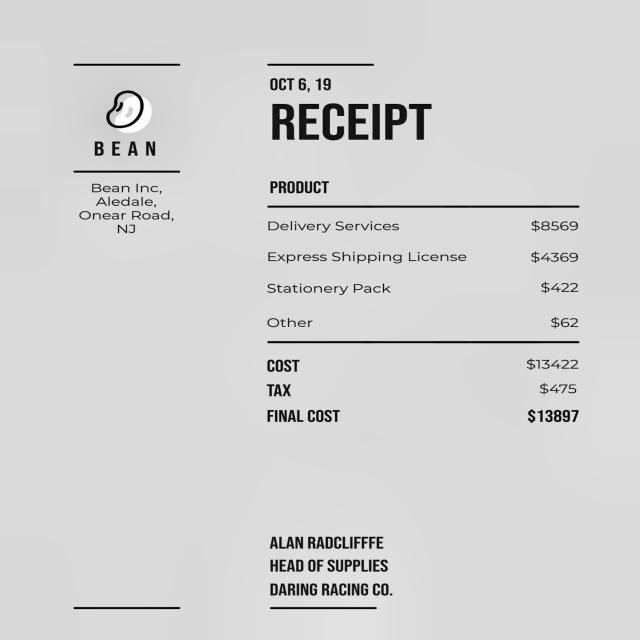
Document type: Invoice